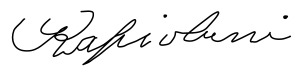
Signature of: kapiolani